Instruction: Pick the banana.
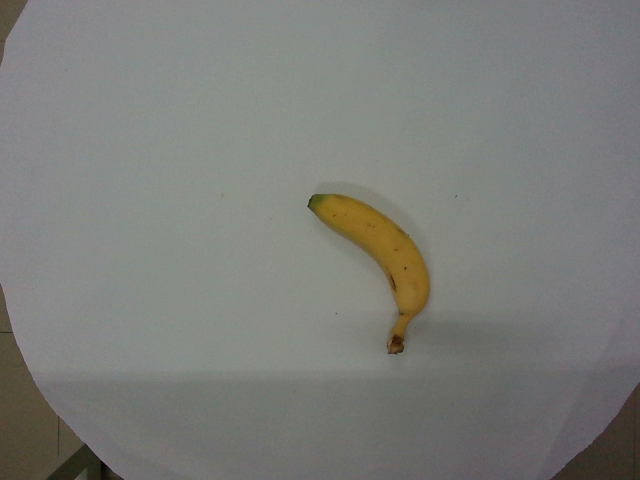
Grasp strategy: vertical